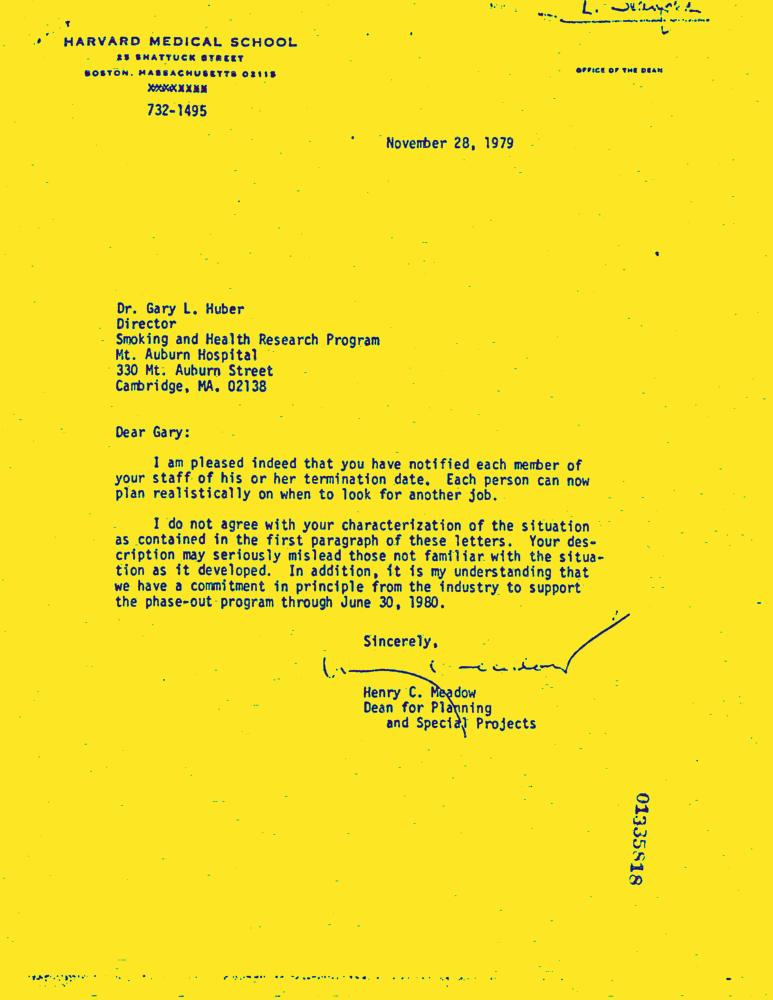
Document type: Letter-Doc